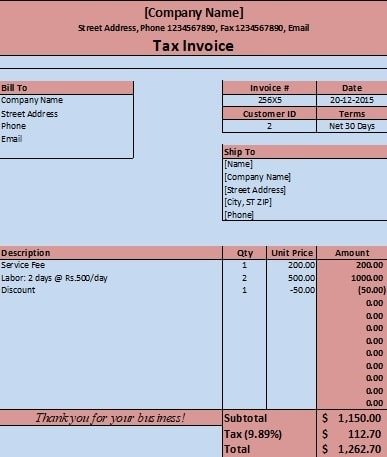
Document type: Invoice